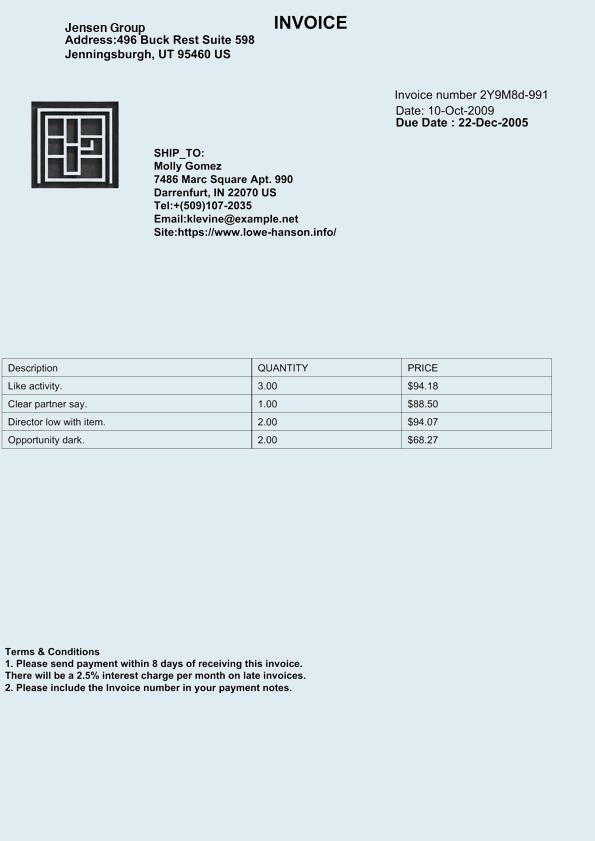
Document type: Invoice